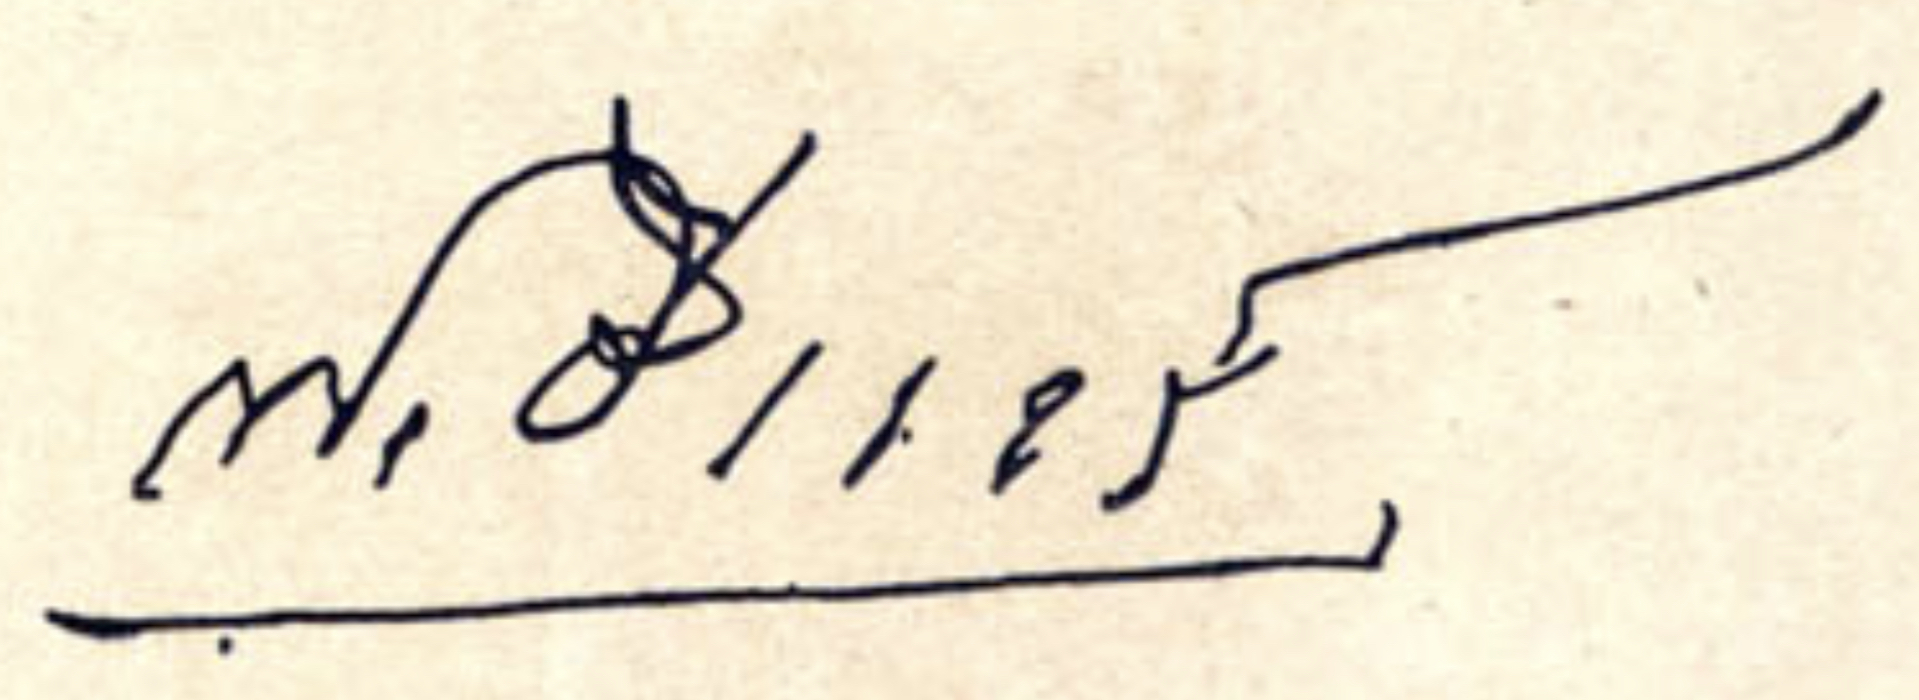
Signature of: f hilaire